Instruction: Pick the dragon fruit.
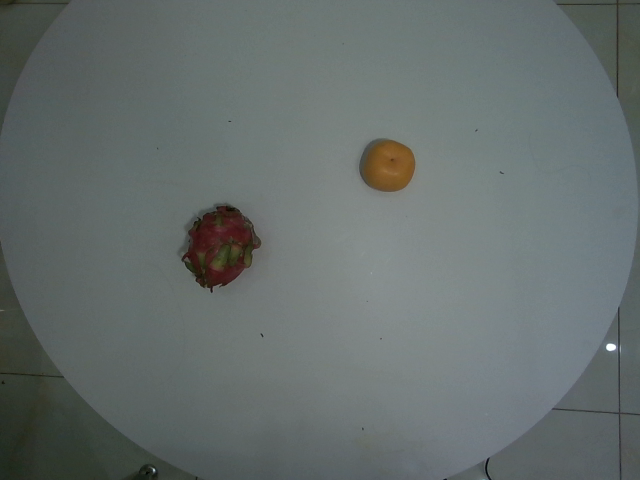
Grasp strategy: vertical